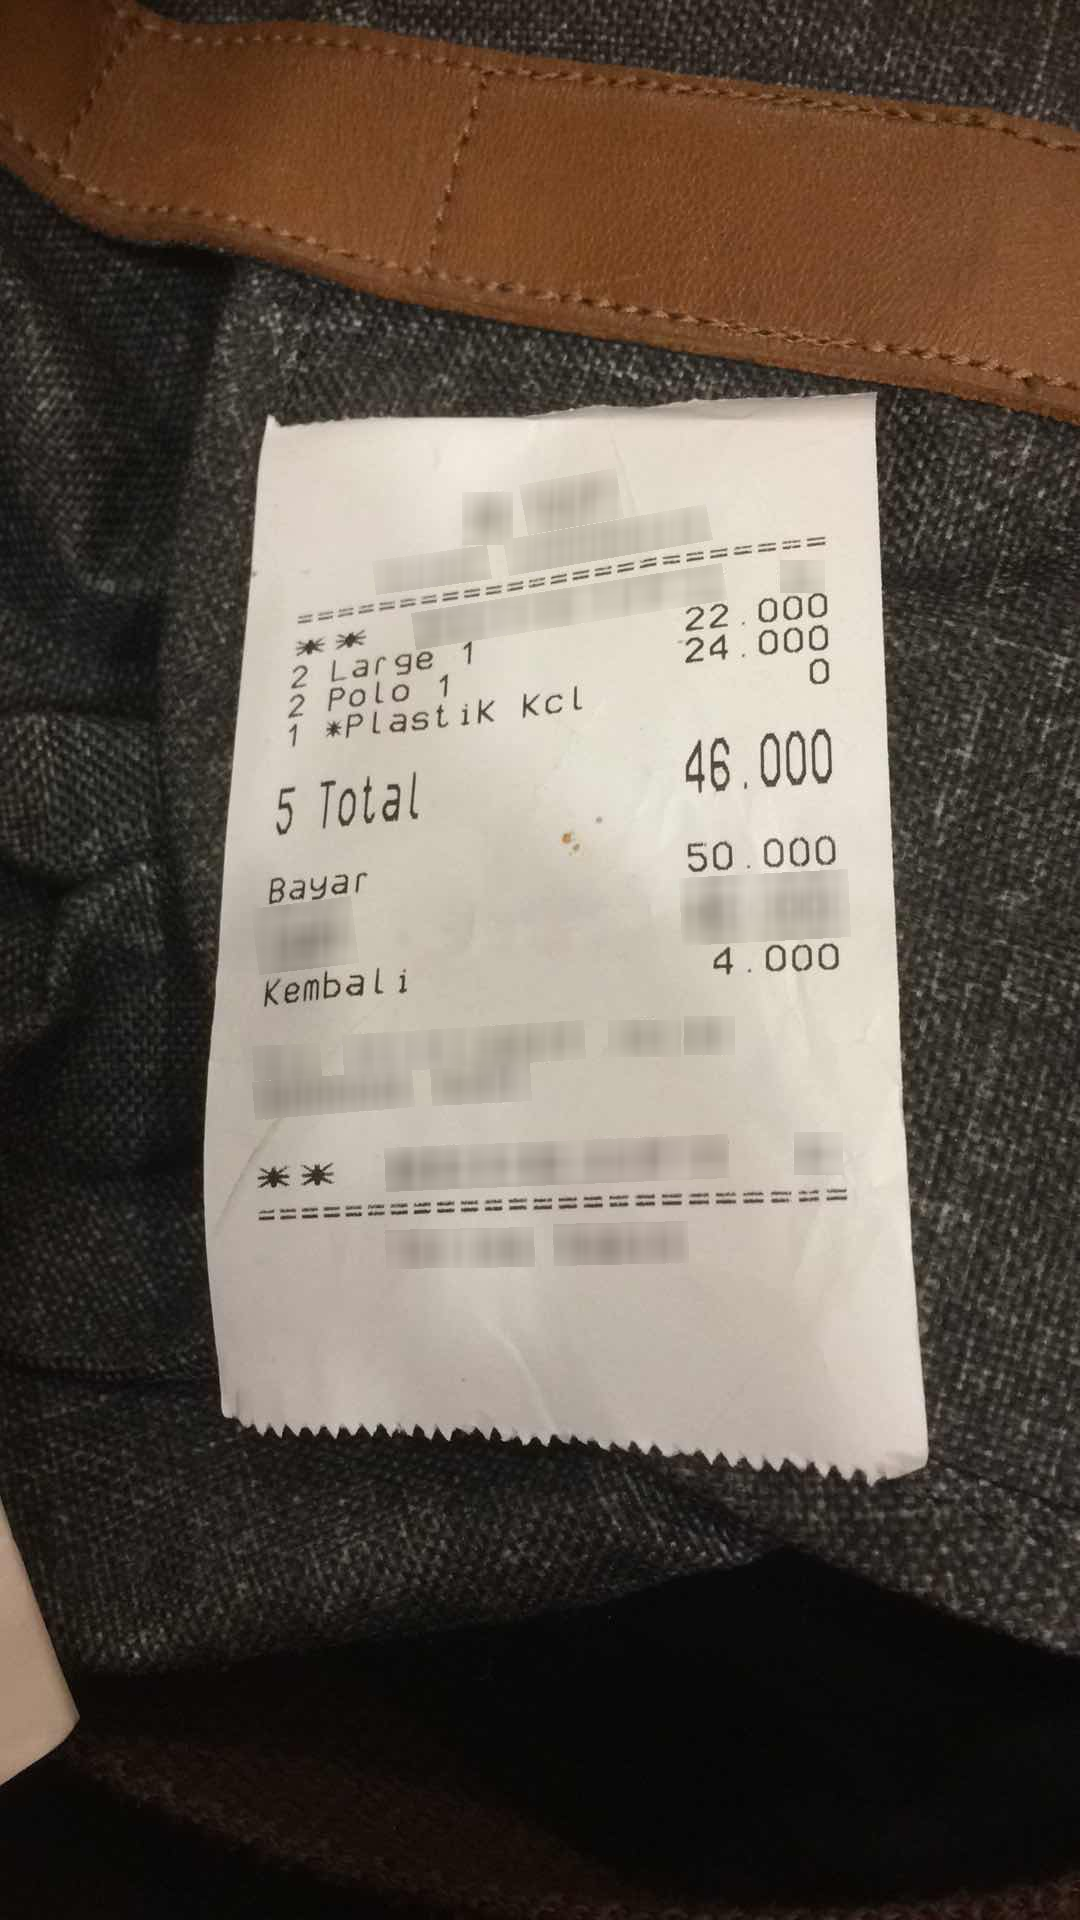
Number of items: 3
Total: 46.000
OCR text regions:
text: Total
text: 46.000
text: 5
text: Bayar
text: 50.000
text: Kembali
text: 4.000
text: 2
text: Large
text: 1
text: 22.000
text: 2
text: Polo
text: 1
text: 24.000
text: 1
text: *PlastiK
text: Kcl
text: 0